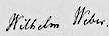
Signature of: wilhelm eduard weber